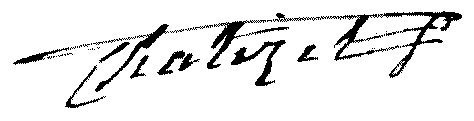
Signature of: pierre jérôme chatizel de la néronnière